Patient: Female, age 49
A 49-year-old woman, born to nonconsanguineous parents in Laos, but who had lived in Canada for the past 30 years, presented in May 2010 with a 1-month history of weight loss, fatigue, cough, and intermittent low-grade fever. Her previous family and personal medical history were unremarkable. She could not recall being in contact with tuberculosis. Given that a 7-day course of levofloxacin treatment for presumed right lung pneumonia did not improve her symptoms, she was subjected to further examinations. An initial bronchoscopy showed friable, bleeding, and irregular mucosa of the right upper lobe entry. Biopsies were not feasible, but Ziehl-Neelsen and auramine stains of the bronchoalveolar lavage (BAL) were negative and cytology was normal. A thoracic computed tomography (CT) scan revealed atelectasis caused by an 8 x 7 cm irregular mass impacting the right superior lobar bronchus along with multiple mediastinal and hilar adenopathies (Figure 1a).
Since the most probable diagnosis was a neoplastic process, the patient was discharged home to await a scheduled transthoracic biopsy (TTB). However, when a previous BAL culture was found to be positive for acid-fast bacilli (AFB), she was readmitted to rule out active tuberculosis. Upon presentation, she was afebrile and her vital signs were normal. There was no regional adenopathy, and the physical examination was normal except for reduced vesicular murmur sounds on auscultation over the right lung. The peripheral white blood cell count was 26 x 109/L, with 21 x 109/L neutrophils and 3 x 109/L lymphocytes. The inflammatory syndrome was considered important due to a serum C-reactive protein concentration of 111 mg/L and erythrocyte sedimentation rate of 25 mm/h. The procalcitonin concentration was 19 mug/L. The hemoglobin level was 71 g/L with a mean corpuscular volume of 73 fL, and the platelet count was at 766 x 109/L. Other routine biochemical tests were normal. Polymerase chain reaction (PCR) performed 3 days after admission, using morning sputum, was negative for Mycobacterium tuberculosis complex. On the fourth day, the patient developed fever with purulent expectorations. While other investigations were being pursued, treatment for post-obstructive pneumonia was initiated with piperacillin-tazobactam.
An endobronchial ultrasound (EBUS) revealed purulent secretions and a diminished right superior lobar bronchus caliber. Multiple transbronchial needle aspirations of adenopathies were also performed. Two days later, the patient's condition necessitated her transfer to the intensive care unit (ICU), and vancomycin was added. The peripheral white blood cell count was 47 x 109/L and a chest X-ray film showed a new infiltration process affecting the right lower lobe and median lobe with an important pleural effusion. Analysis of the pleural fluid showed an uncomplicated exudative effusion (pH >7.2) with a predominance of lymphocytes. On the fourth day in the ICU, endotracheal intubation and support with amines were required for septic shock. The results of mediastinoscopy biopsies followed by a TTB of the mass lesion were non-diagnostic, showing only extensive fibrosis and unspecific acute and chronic reactive lymphoid infiltrates. Granuloma formation was not observed.
On the eight day in the ICU, the first preliminary report of the initial BAL sample revealed that it was positive for M. colombiense, as shown by analyzing genomic deletions and rRNA 16S gene sequencing (Quebec Public Health Laboratory). As radiologic control had also deteriorated (Figure 1b), the decision to commence treatment on the same day with rifampicin, clarithromycin, and ethambutol was taken. Later sensitivity analysis by broth microdilution revealed that M.colombiense was susceptible to clarithromycin with a minimum inhibitory concentration (MIC) of 0.25 mg/L. Rifampin's MIC was 4 mg/L and ethambutol's MIC was >16 mg/L. Although ethambutol and rifampin are useful clinically in cases of Mycobacterium avium complex infections, breakpoints for determining susceptibility and resistance have not been established by the Clinical and laboratory standards institute M24-A2 (CLSI M24-A2). HIV tests were repeatedly negative. Two days later, multiple organ failure (MOF) developed. Since the previous mediastinoscopy culture was positive for a multiresistant Pseudomonas aeruginosa strain (Table 1), vancomycin was stopped and piperacillin-tazobactam was changed to doripenem and tobramycin. On the patient's 27th day in the ICU, administration of anti-Pseudomonas antibiotics was terminated because her clinical condition was stable. However, when 2 tracheal aspirates were found to be positive for susceptible P. aeruginosa (Table 1) and clinical deterioration was again noted, treatment with piperacillin-tazobactam and ciprofloxacin was started. Unfortunately, the patient died from septic shock with MOF on the 34th day in the ICU.
Interestingly, almost every culture performed during the patient's hospitalization was positive for M. colombiense (Table 1). Although cytomegalovirus (CMV) serology was not performed for this patient before her death, samples from the final bronchoscopy grew CMV in fibroblast cell culture many days later (Table 1). The pathologist also identified CMV inclusions in the lungs, mediastinal adenopathies, thyroid gland, pancreas, and adrenal glands (Figure 2a). This observation was also confirmed by immunohistochemistry (Figure 2b).
Post-mortem examination of the right lung revealed an organizing pneumonia, and the mediastinum contained a lot of adherence, fibrosis, and adenopathies with lymphoid hyperplasia. No granuloma formation was detected in the lungs or in any of the other organs examined. An immunologic investigation performed before the death of our patient revealed normal counts of lymphocyte populations (CD4+, CD8+, CD19+, CD56+) and normal levels of immunoglobulins. We concluded that a genetic immunological deficit was very unlikely because of the late presentation of symptoms:at the age of 49 years:and the absence of significant family or personal medical history. Instead, we suspected an acquired deficit; thus, we tested for the presence of anti-IFN-gamma autoantibodies in the patient's plasma. The IFN-gamma titer:defined as the dilution of a patient's plasma that inhibits 50% fixation of 125 pg/mL IFN-gamma in a standard IFN-gamma ELISA assay (eBioscience ELISA kit):was positive at 1:53725. Therefore, the final diagnosis was immunodeficiency secondary to the production of autoantibodies against IFN-gamma, which resulted in post-obstructive pneumonia caused by lymphadenitis and disseminated infection of M. colombiense. The clinical course was complicated by the presence of multiresistant P. aeruginosa infection post-EBUS mediastinitis, CMV pneumonitis with dissemination, and finally, susceptible P. aeruginosa ventilator-associated pneumonia with septic shock and MOF leading to death.
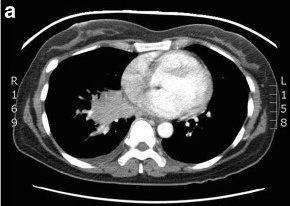
Image caption: b; Thoracic CT scan on the eighth day in the ICU. Extensive right pulmonary consolidation.